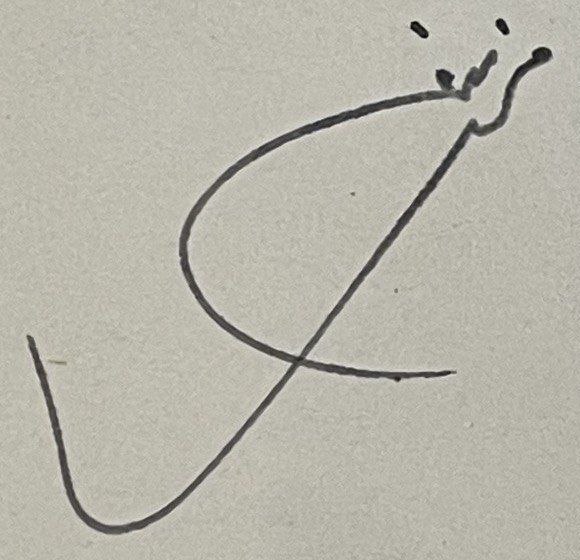
Signature of: mohsen foroughi